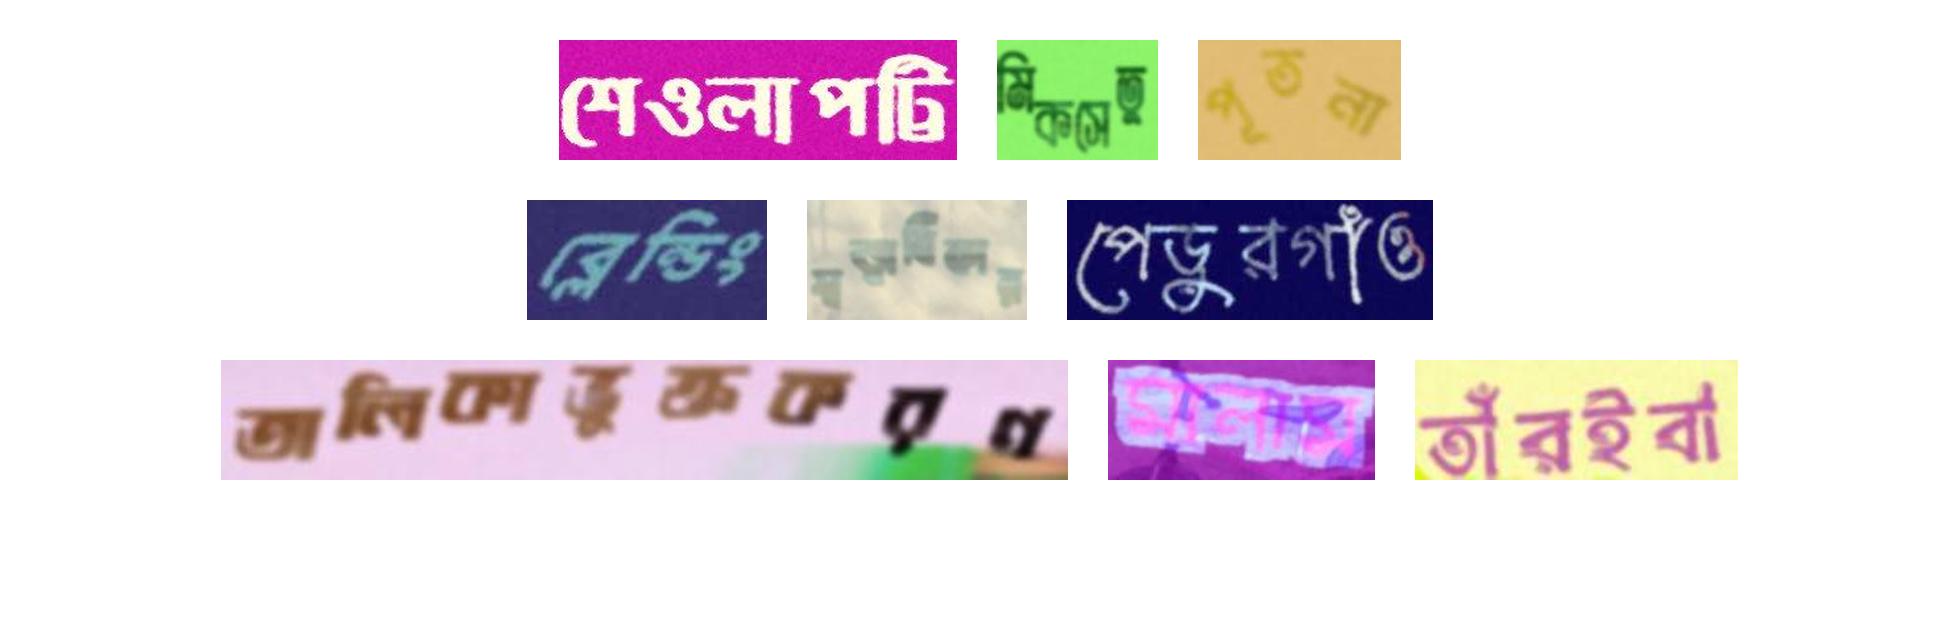
শেওলাপট্টি মিকসেতু পূতনা
ব্লেন্ডিং স্বত্ত্বাধিকার পেড়ুরগাঁও
তালিকাভুক্তকরণ মালাম তাঁরইবা